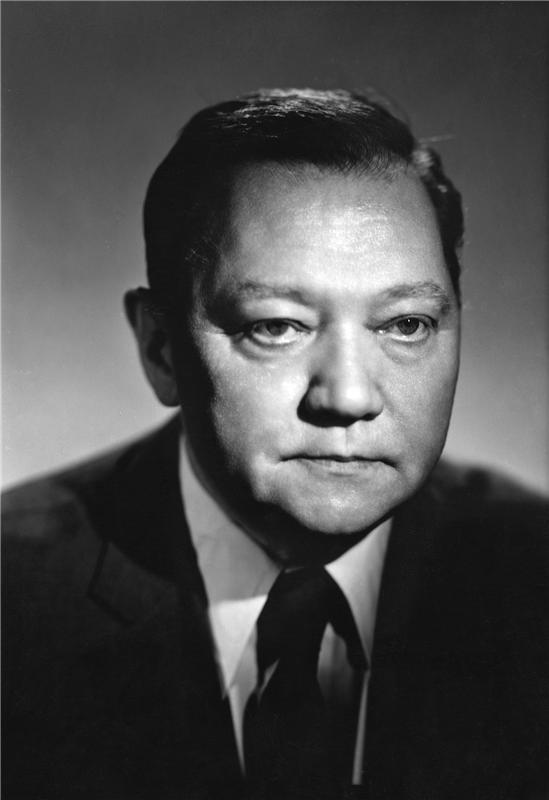
Signature of: rudolf hrušínský